Question: What is the property identification or parcel number listed?
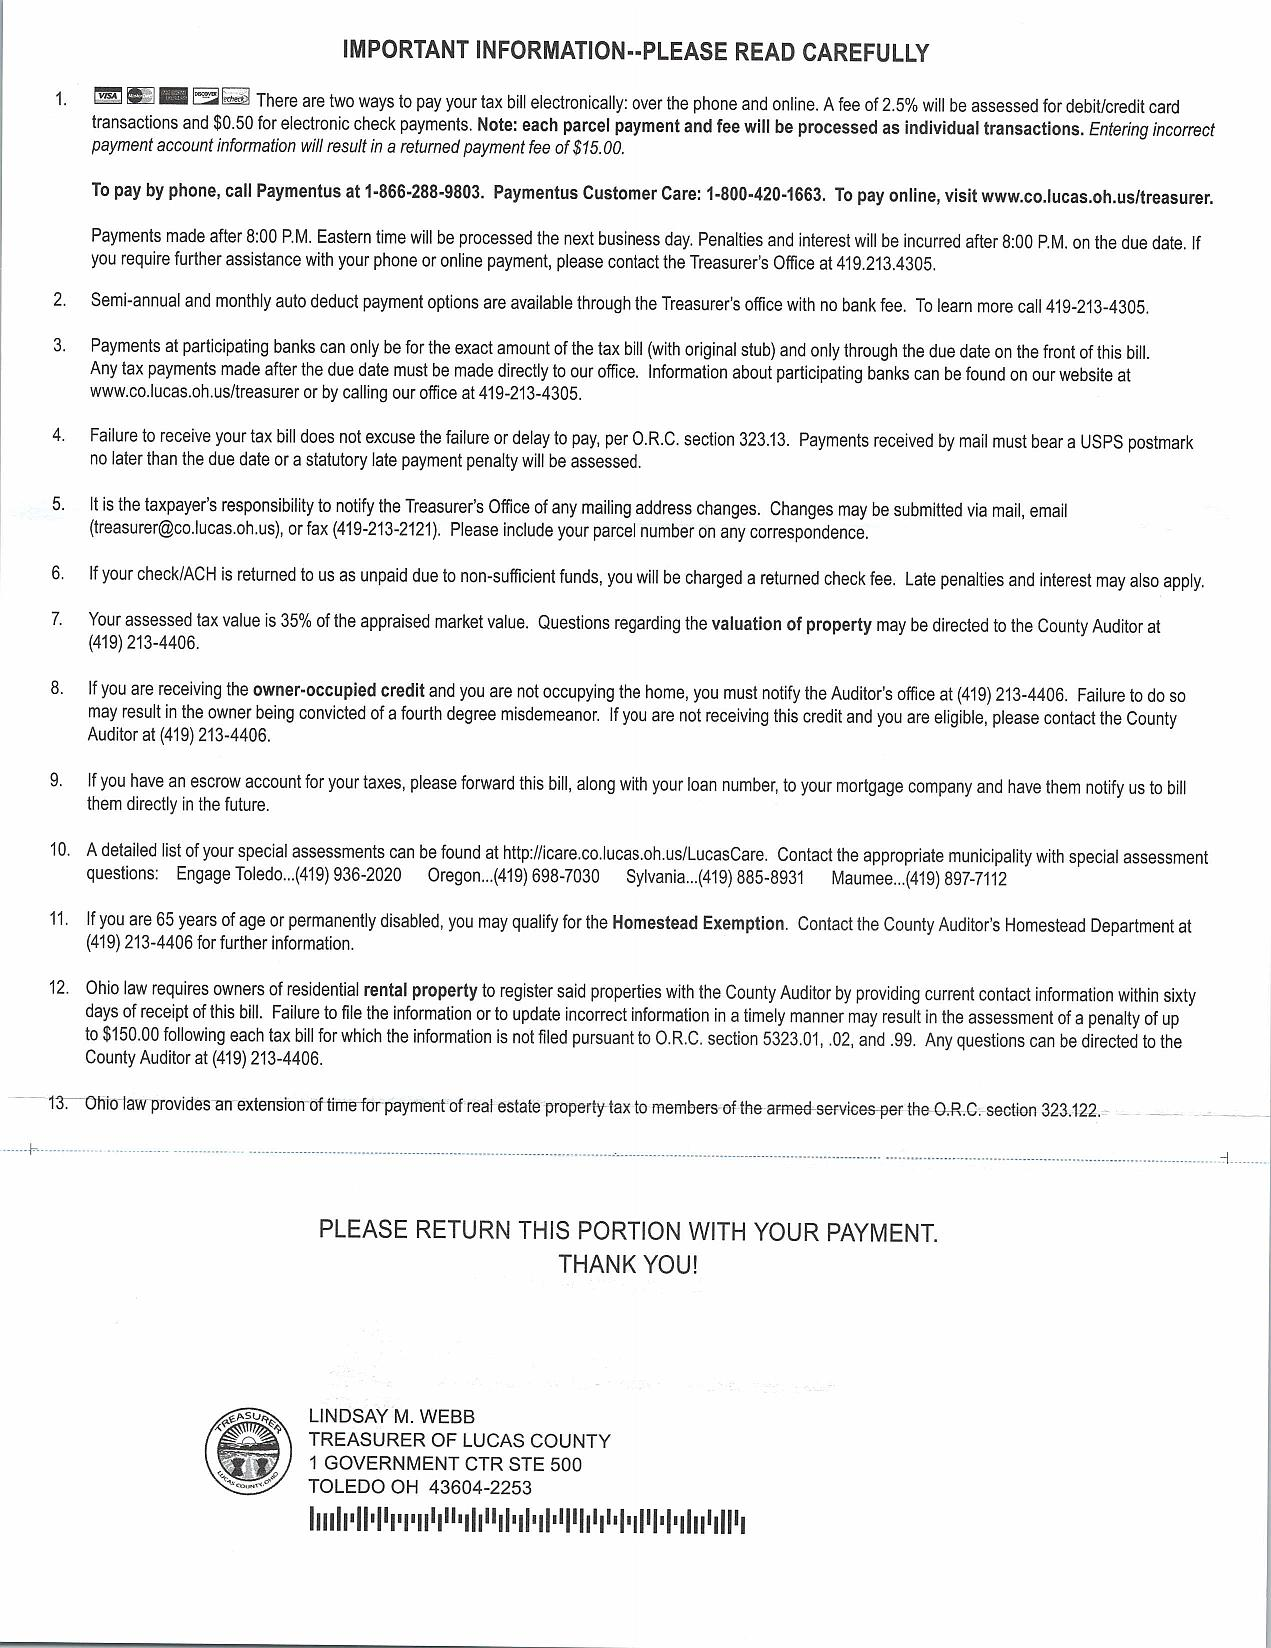
Answer: "Mentioned"